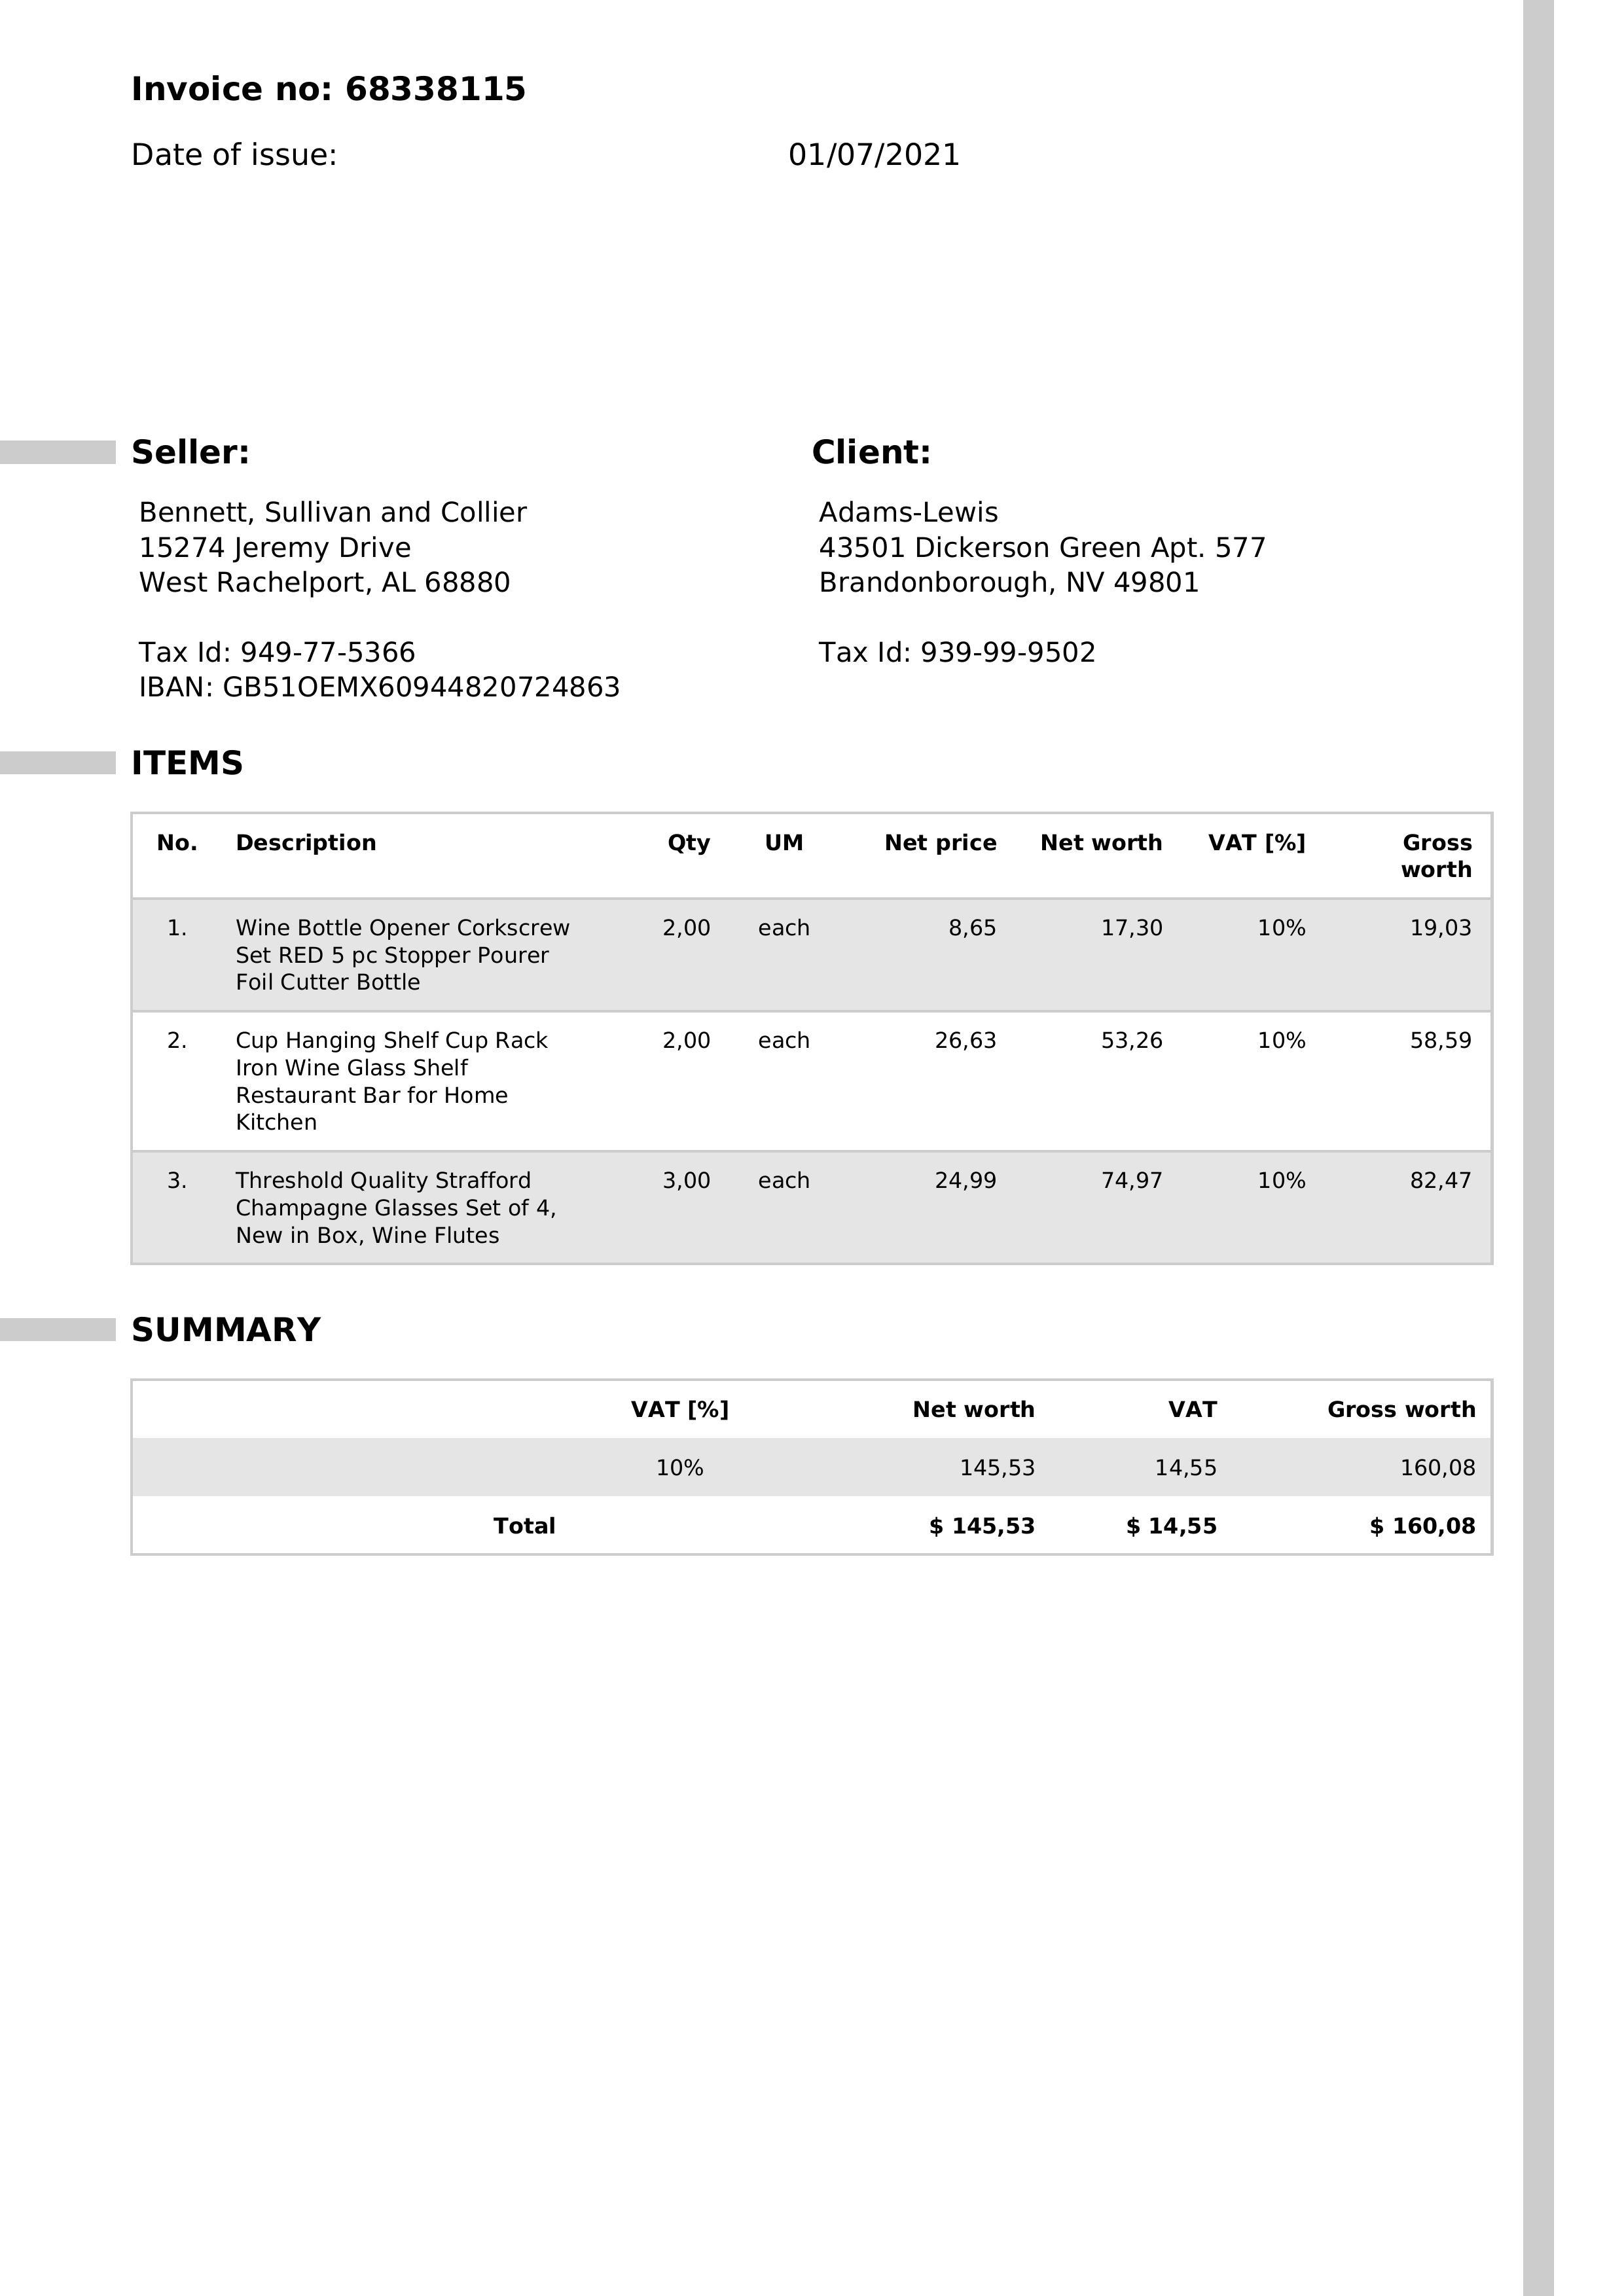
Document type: Invoice